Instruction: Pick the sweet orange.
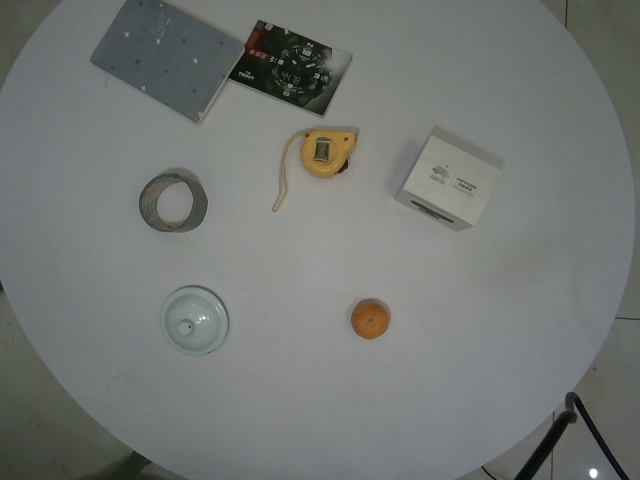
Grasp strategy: vertical